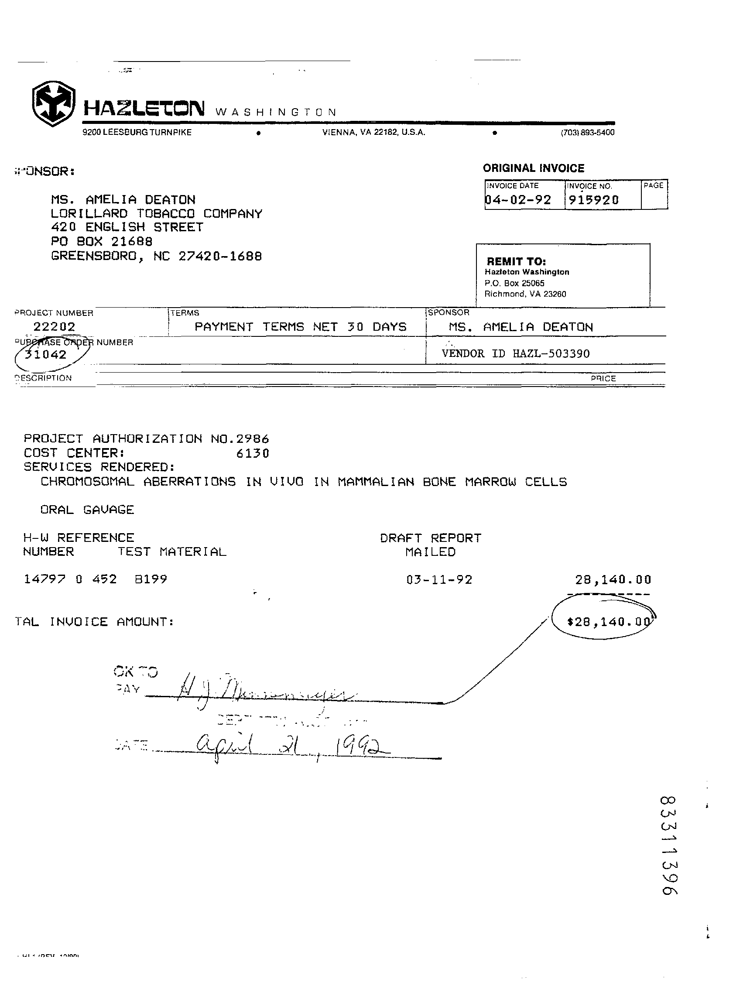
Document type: Invoice